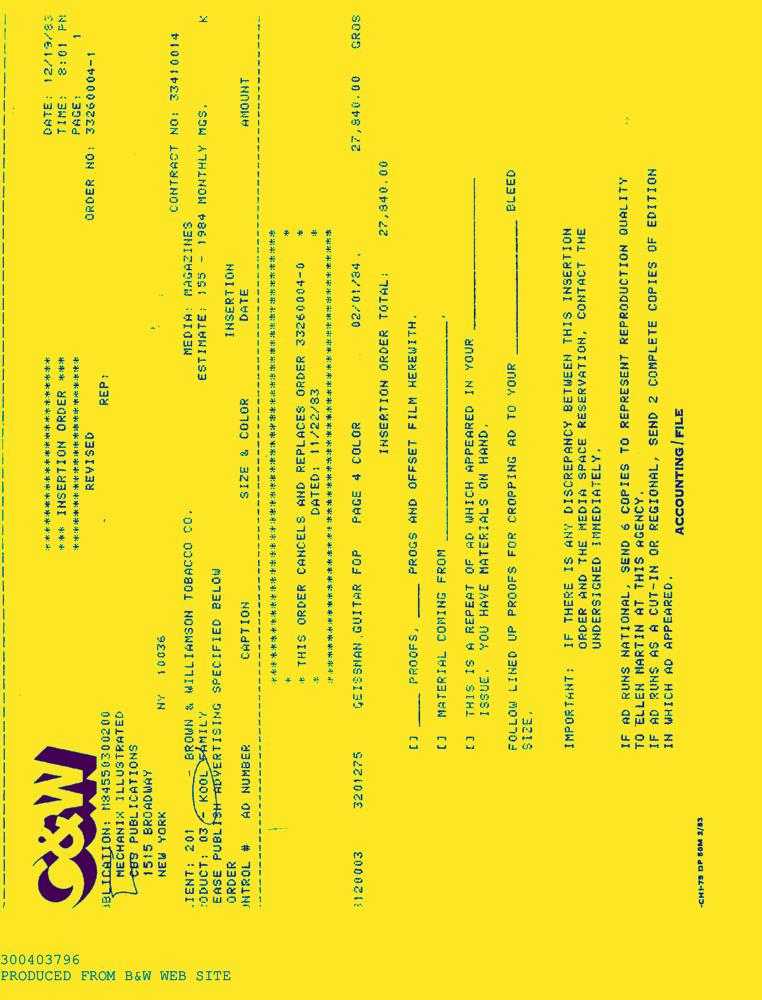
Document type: AD